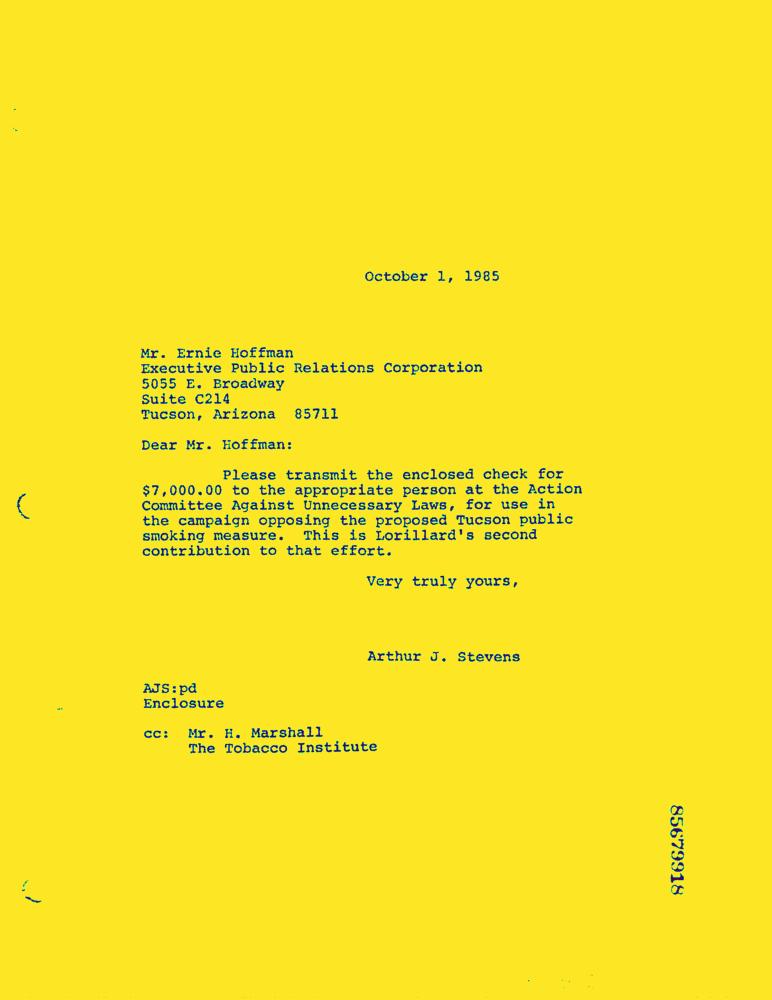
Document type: Letter-Doc